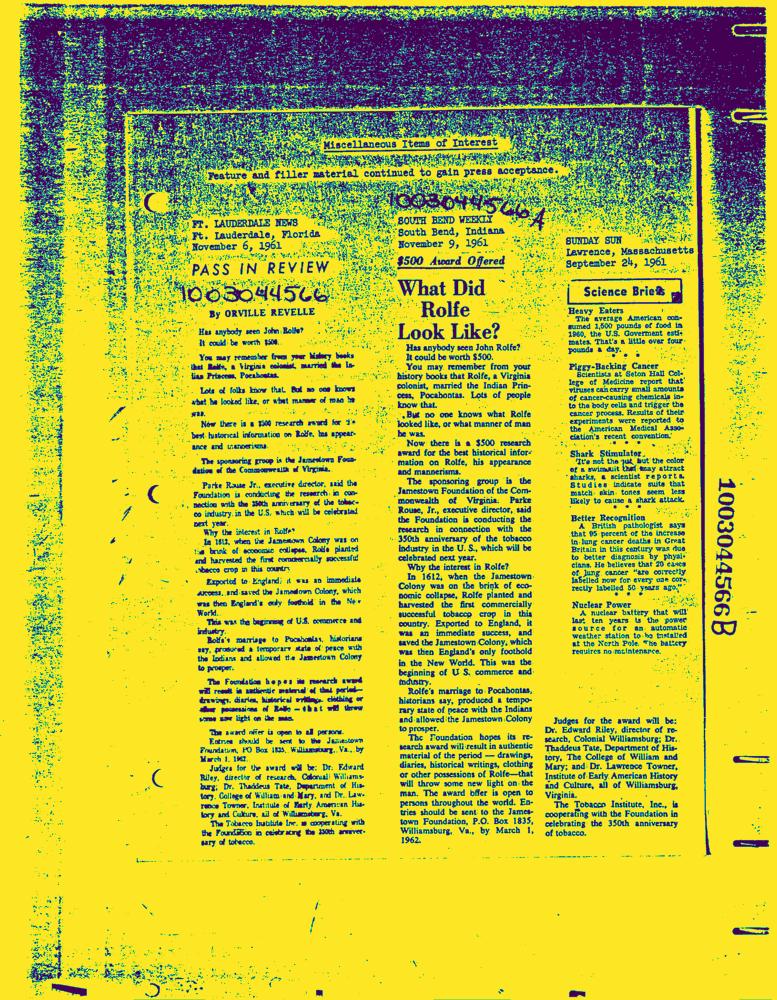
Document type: News-Article